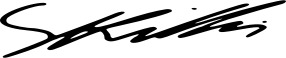
Signature of: sam hibbins